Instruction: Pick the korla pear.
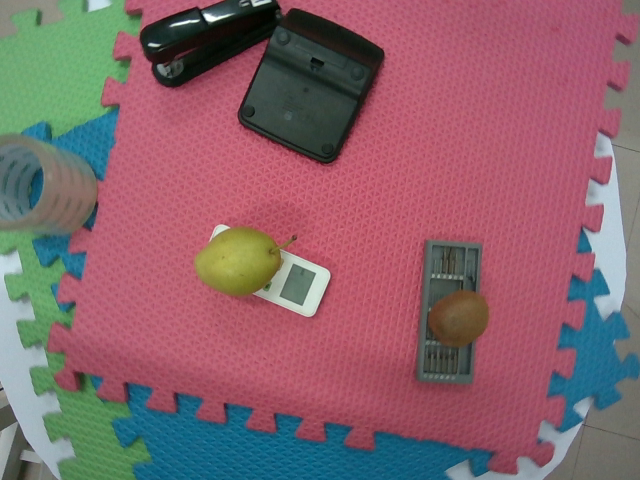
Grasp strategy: vertical